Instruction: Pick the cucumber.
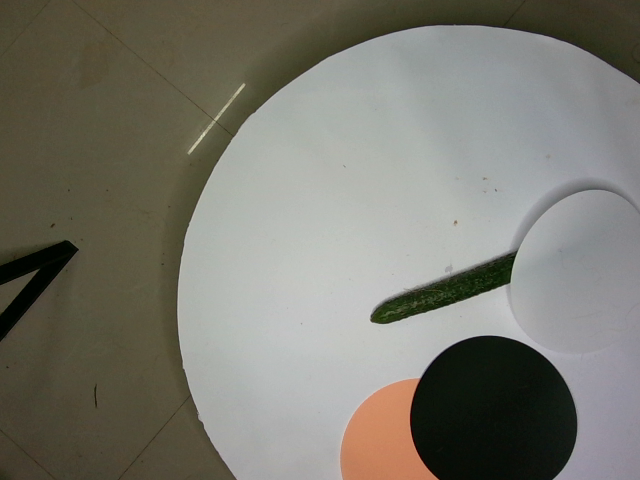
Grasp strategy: vertical